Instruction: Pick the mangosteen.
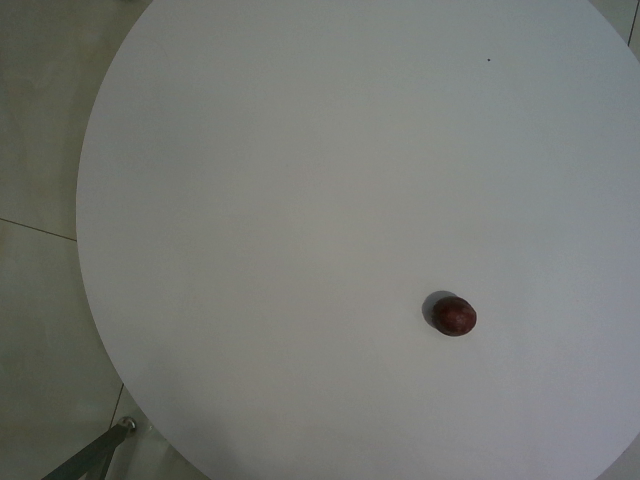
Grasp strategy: vertical